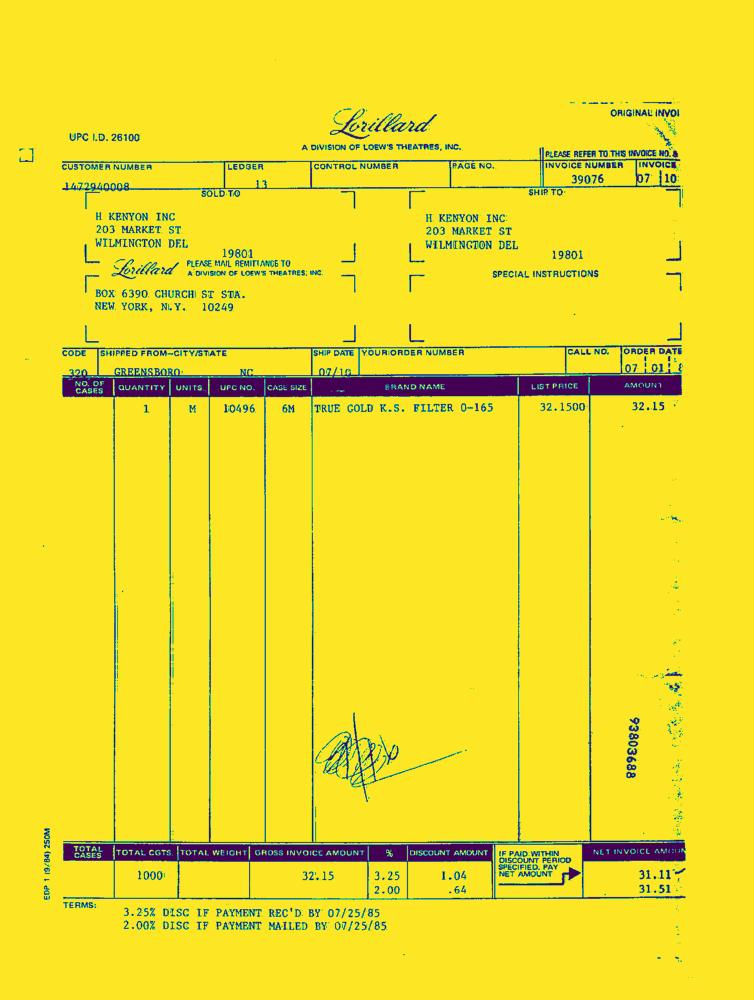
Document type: Invoice-Doc